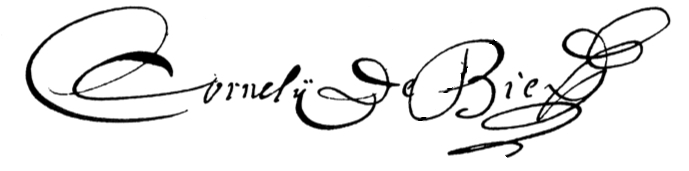
Signature of: cornelis de bie